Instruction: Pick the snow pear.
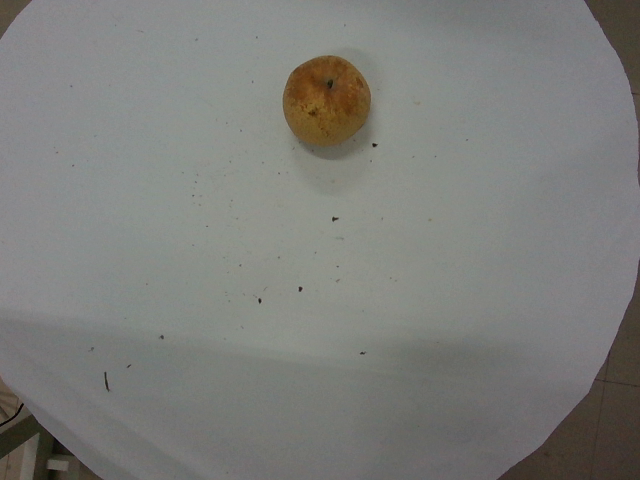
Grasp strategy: vertical